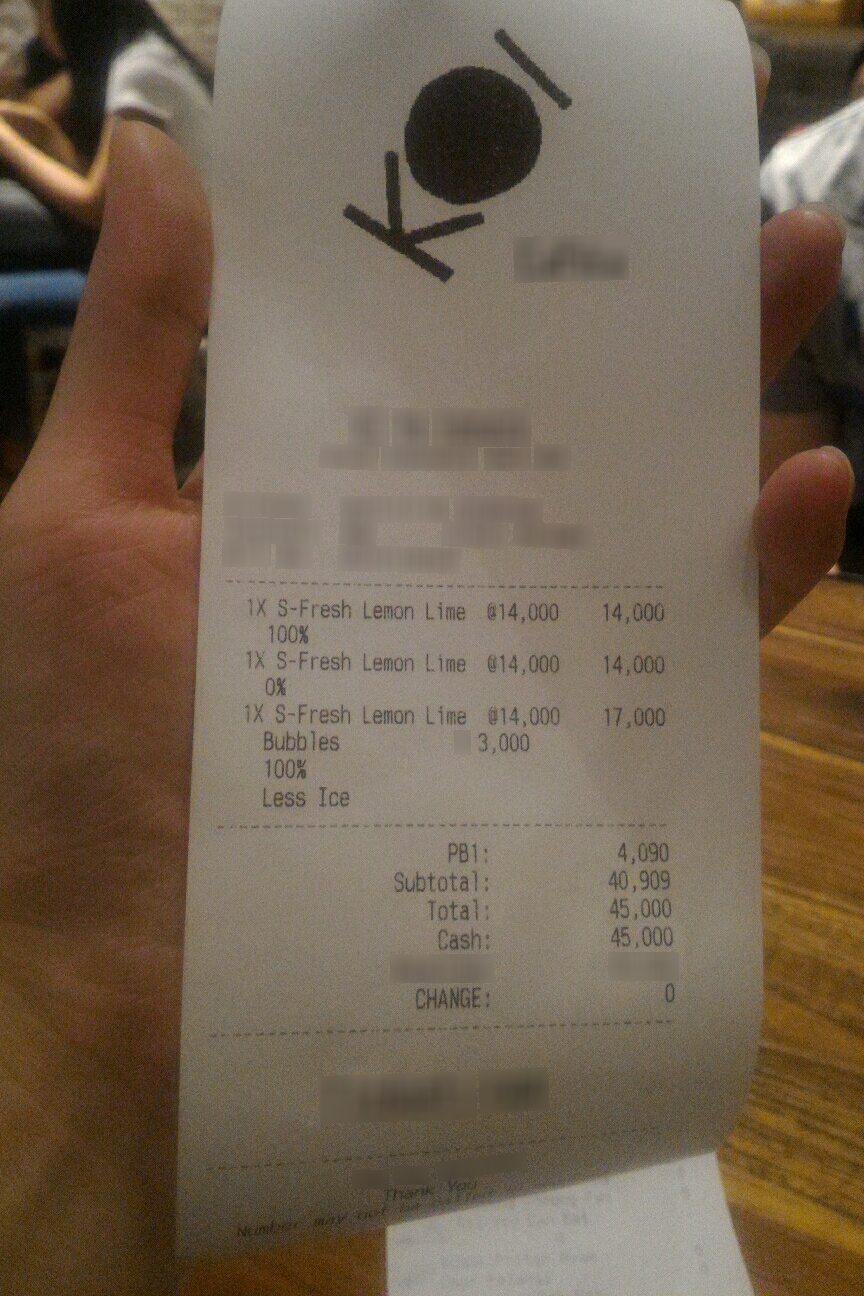
Number of items: 3
Subtotal: 40,909
Tax: 4,090
Total: 45,000
OCR text regions:
text: 1X
text: S-Fresh
text: Lemon
text: Lime
text: @14,000
text: 14,000
text: 100%
text: 1X
text: S-Fresh
text: Lemon
text: Lime
text: @14,000
text: 14,000
text: 0%
text: 1X
text: S-Fresh
text: Lemon
text: Lime
text: @14,000
text: 17,000
text: Bubbles
text: 3,000
text: 100%
text: Less
text: Ice
text: PB1:
text: 4,090
text: Subtotal:
text: 40,909
text: Total:
text: 45,000
text: Cash:
text: 45,000
text: CHANGE:
text: 0